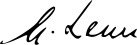
Signature of: giovanni leone